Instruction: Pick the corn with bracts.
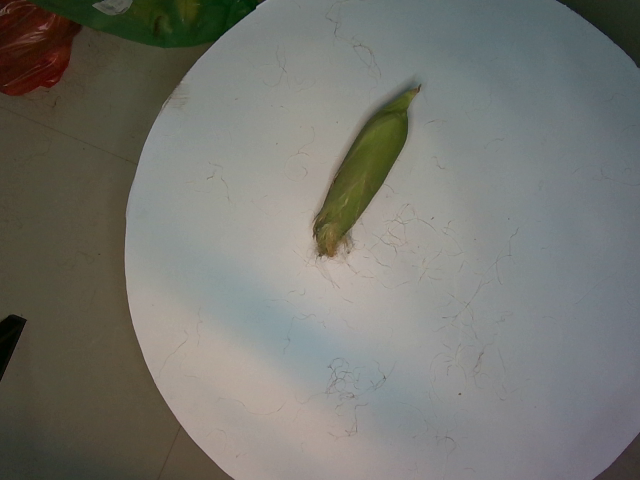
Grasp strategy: vertical